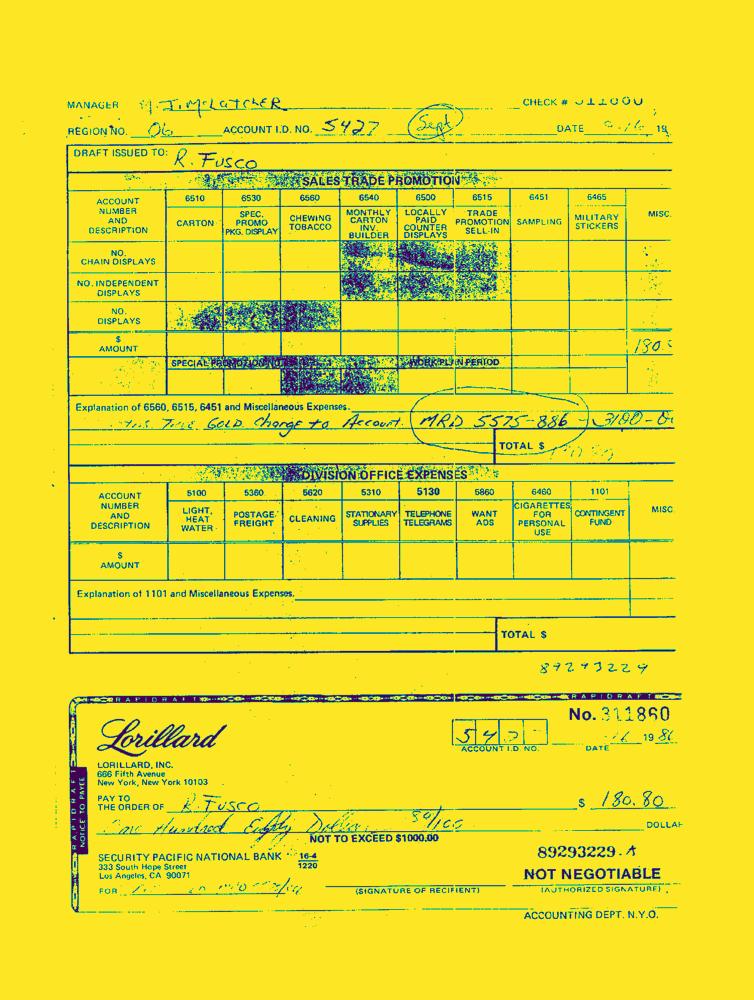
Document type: Invoice-Doc